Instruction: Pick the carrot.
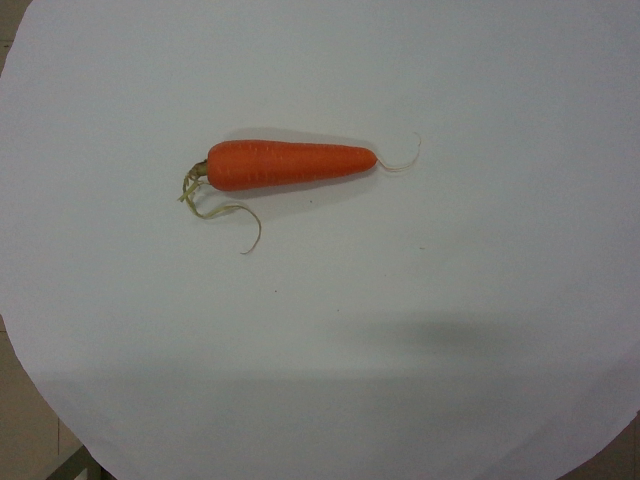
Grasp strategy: vertical